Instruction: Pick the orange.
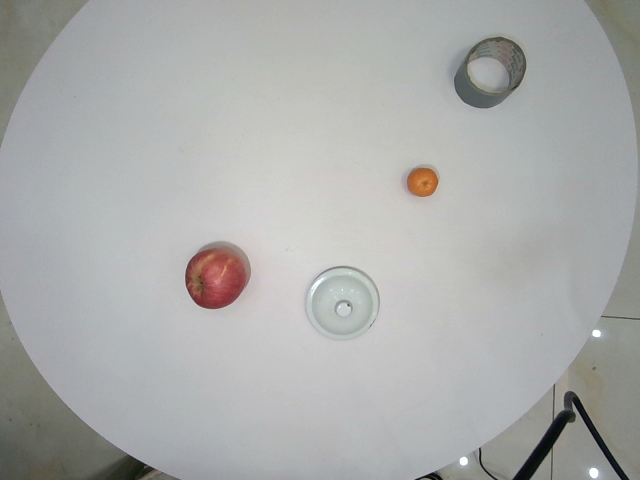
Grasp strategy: vertical